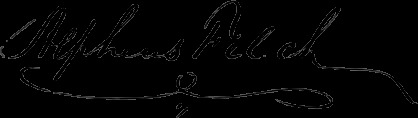
Signature of: alpheus felch